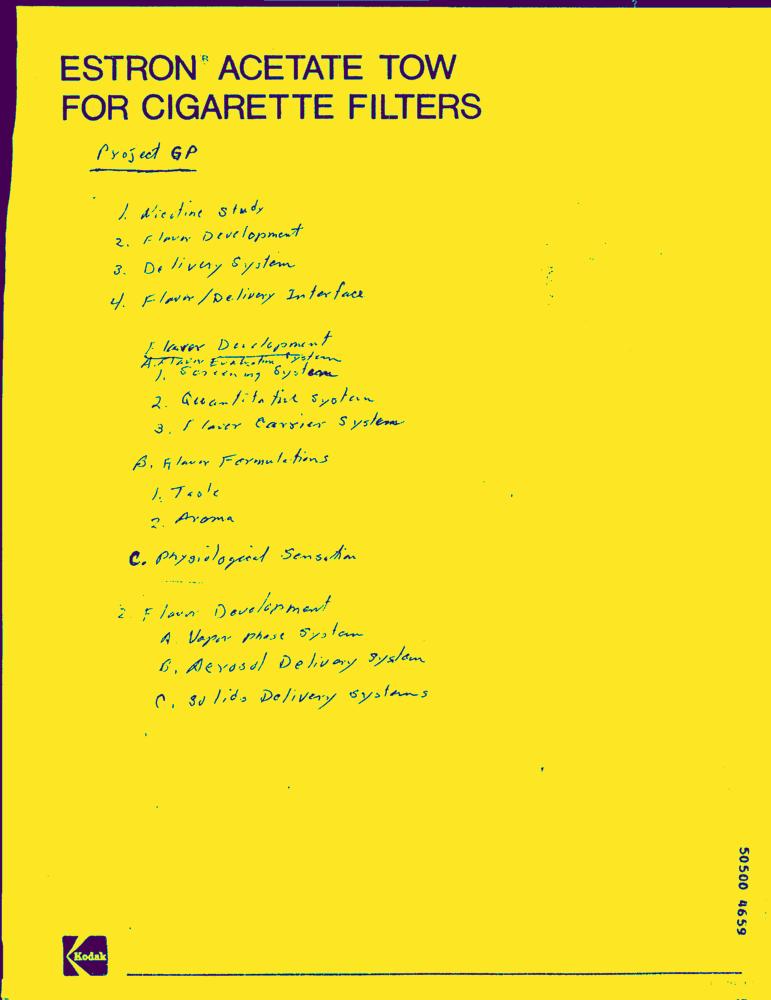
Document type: Hand-Written